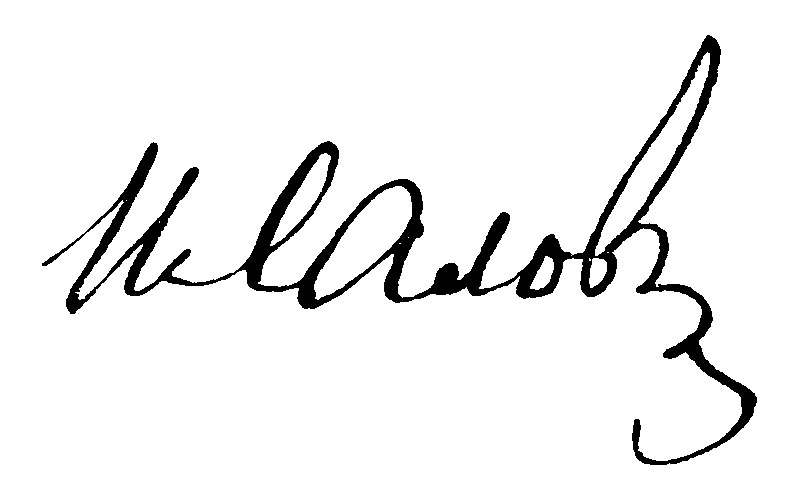
Signature of: ilya salov